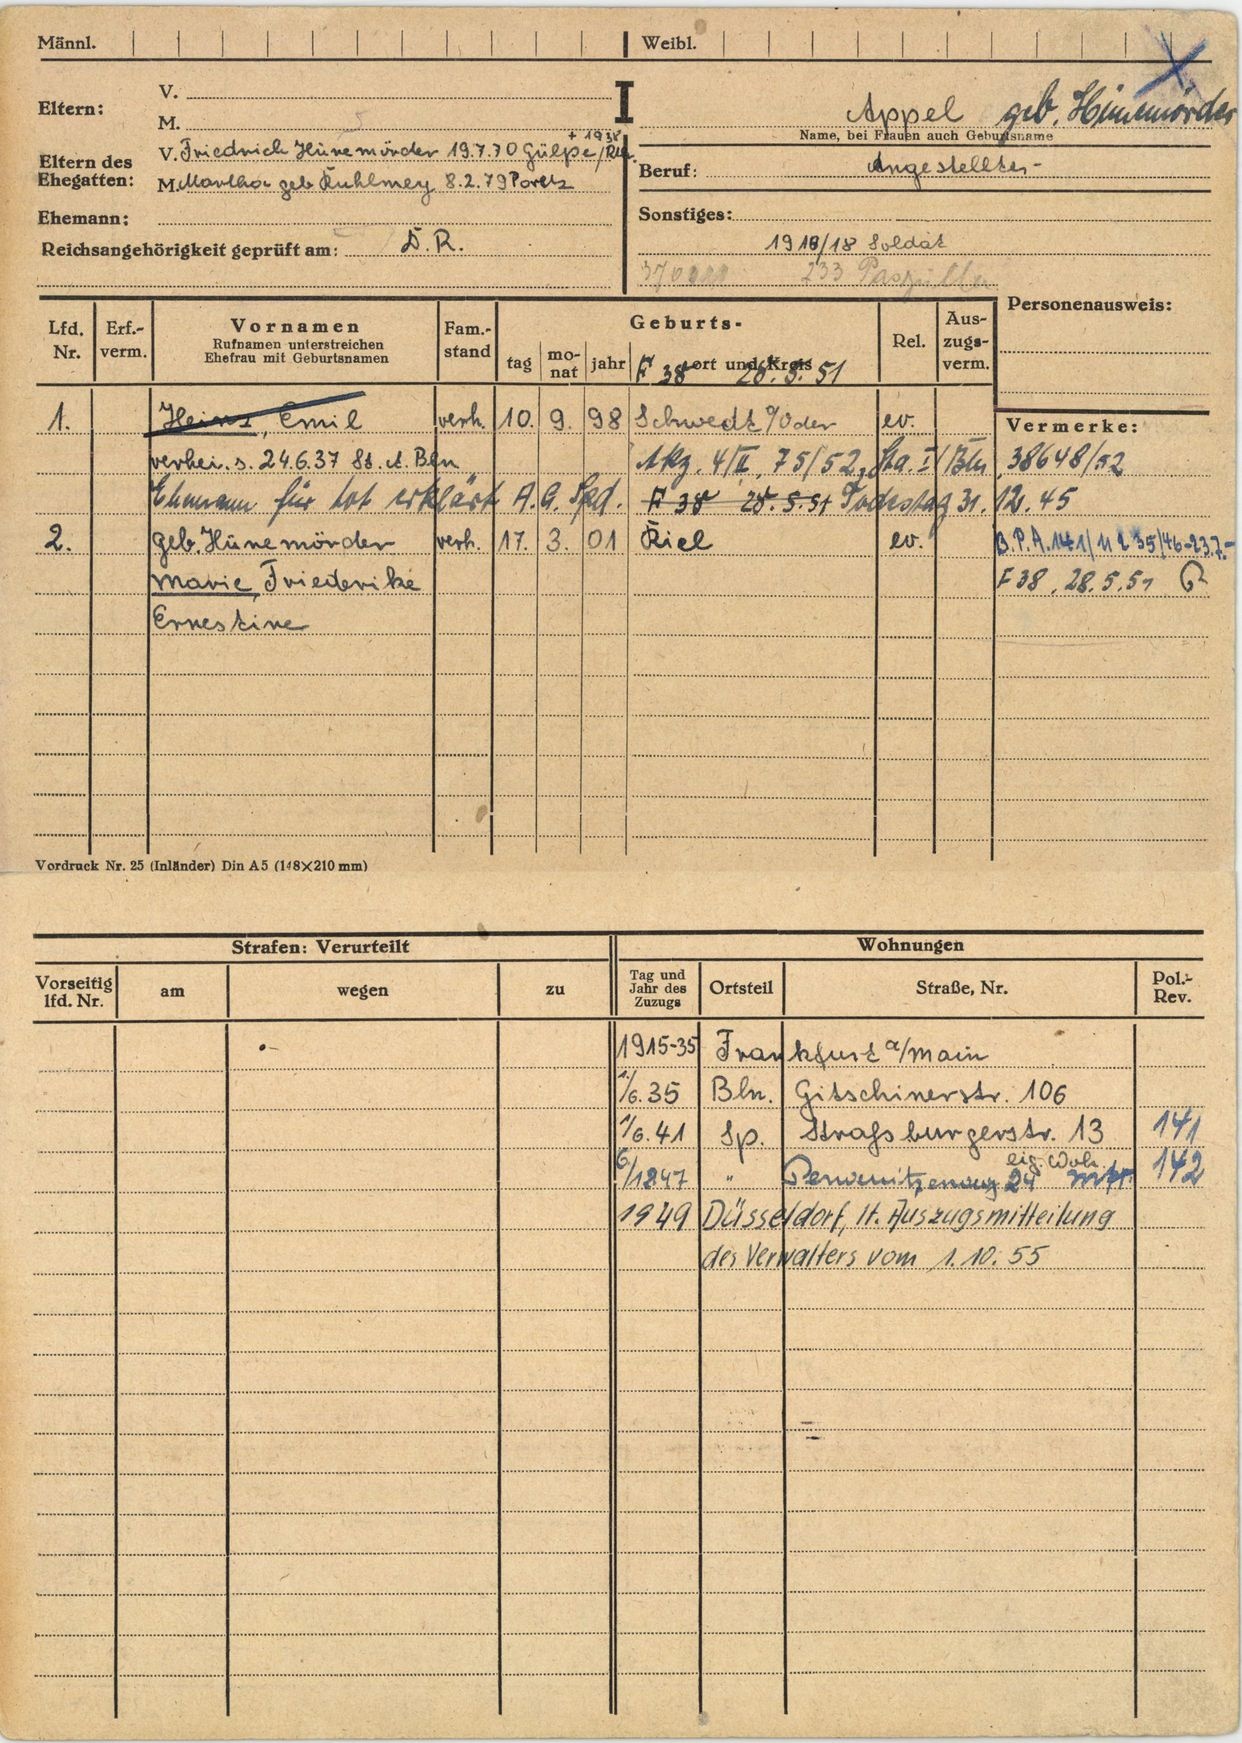
Appel geb. Hünemörder